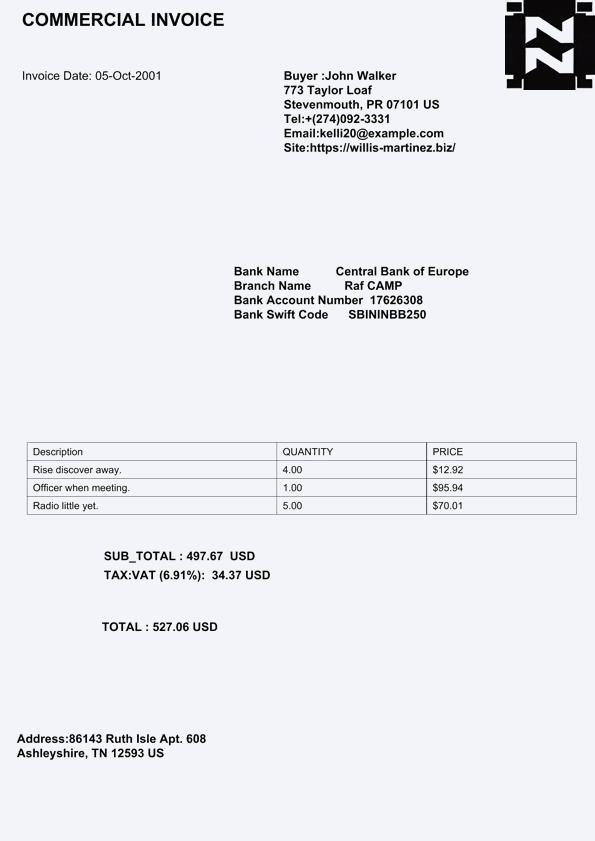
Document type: Invoice